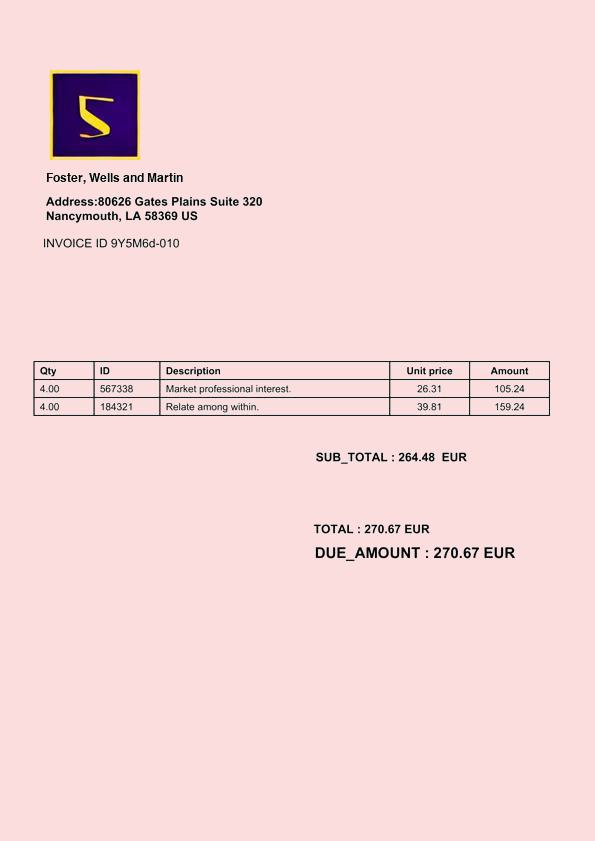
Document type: Invoice